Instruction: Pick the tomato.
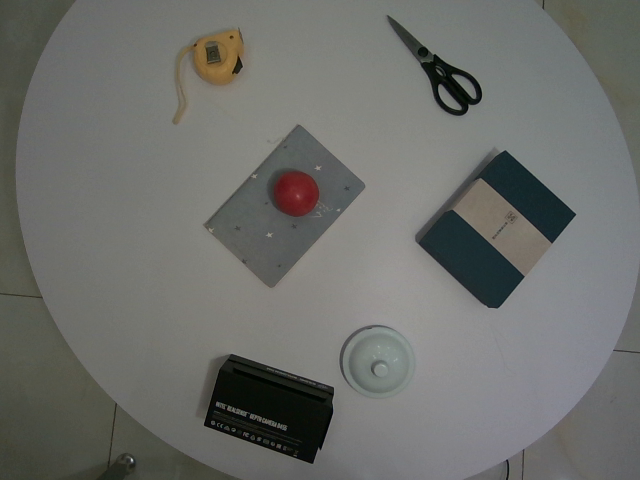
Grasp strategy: vertical